Question: Talk about the condition:
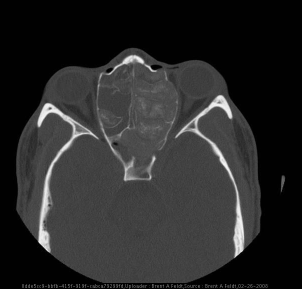
Answer: The disease is discussed as: Lesions/Condition: Nasal sinus aspergillosis

Synonyms: Fungal sinusitis

Associations/Predisposing  Factors: Immunocompromised (invasive fungal sinusitis), Anatomic abnormalities (mycetomas may occur after sinus surgery), Atopic  patients (allergic fungal sinusitis)

Demographics:

   -Mycetoma: Equal in race and gender, may occur at any age
   -Invasive Fungal Sinusitis: Typically immune compromised    adults
   -Allergic fungal sinusitis:  Most common in young adults.  There is a slight male predominance.

Gross Pathology:
  -Mycetoma: Cheesy, semisolid mass
  -Invasive Fungal Sinusitis: Necrotic tissue
  -Allergic Fungal sinusitis: Brownish or green-black thick mucous with "cottage cheese" consistency

Histology:
 -Mycetoma:Fungal hyphae that are tightly packed without allergic mucin.  No tissue invasion.  Calcification can be seen within.
 -Invasive fungal sinusitis: Invasion of mucosa and blood vessels by fungal hyphae. Mucormycosis is the other common organism.
 -Allergic fungal sinusitis: Non-invasive fungi along with eosinophils.  Charcot-Leyden crystals are seen, which are needle-shaped crystalline structures that represent breakdown products of eosinophils.  Other fungi that can also cause: Curvularia, Bipolaris, Fusarium, and Pseudallescheria.

Special  Stains: Gomori methenamine silver

Radiology:

-Invasive Fungal Sinusitis: In patients with invasive fungal sinusitis bone destruction and soft tissue invasion are seen (infiltration of periantral and retroantral fat). On CT bone erosion as well as complete or partial opacification of the affected sinus is seen. CT angiography may reveal vessel involvement (dissection, narrowing, occlusion). Variable signal is seen on T1 and T2.  On post contrast imaging enhancement of the involved tissues is seen.

-Allergic Fungal Sinusitis: On CT, allergic fungal sinusitis typically shows high density material within the sinuses.  On MRI there is low T1 and T2 weighted signal in the sinuses. The peripheral inflamed mucosa will enhance on post contrast imaging.

-Mycetoma: In patients who are otherwise healthy, occasionally a mycetoma may develop. This sometimes occurs afer the chang in the local sinus microenvironment, as can be seen after sinus surgery or radiation therapy. This involves one sinonasal cavity, and on CT is seen as a focal mass within the sinus lumen.  It typically has areas of high density and may have calcification.  The adjacent bone is thick and sclerotic as a result of chronic inflammation. After the administration of contrast, the inflamed mucosa at the periphery of the sinus may enhance.  On MRI, a low signal mass on both T1 and T2 is seen within the sinus.  Occasionally, on T2 the signal may be so low as to be mistaken for air.

Prognosis  and  Treatment:
-Mycetoma: Surgical excision curative
-Invasive Fungal Sinusitis: Radical debridment, IV amphotericin B, with use of itraconazole as long-term suppressive treatment.  Acute fungal sinusitis is life-threatening and can be lethal within a matter of hours.
-Allergic Fungal Sinusitis: May be treated with topical and systemic antifungal agents along with topical steroids and saline irrigation.  Also, may undergo surgical debridement.
---------------------------------------------------------
eMedicine Topic - http://www.emedicine.com/ent/topic510.htm